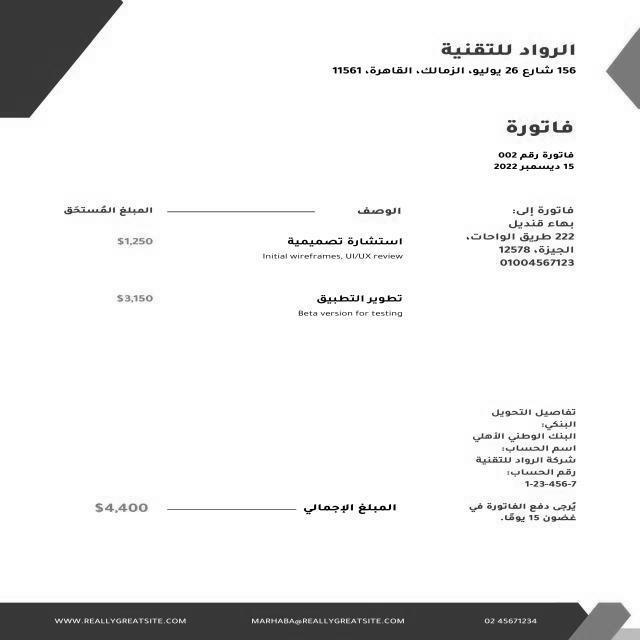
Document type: Invoice